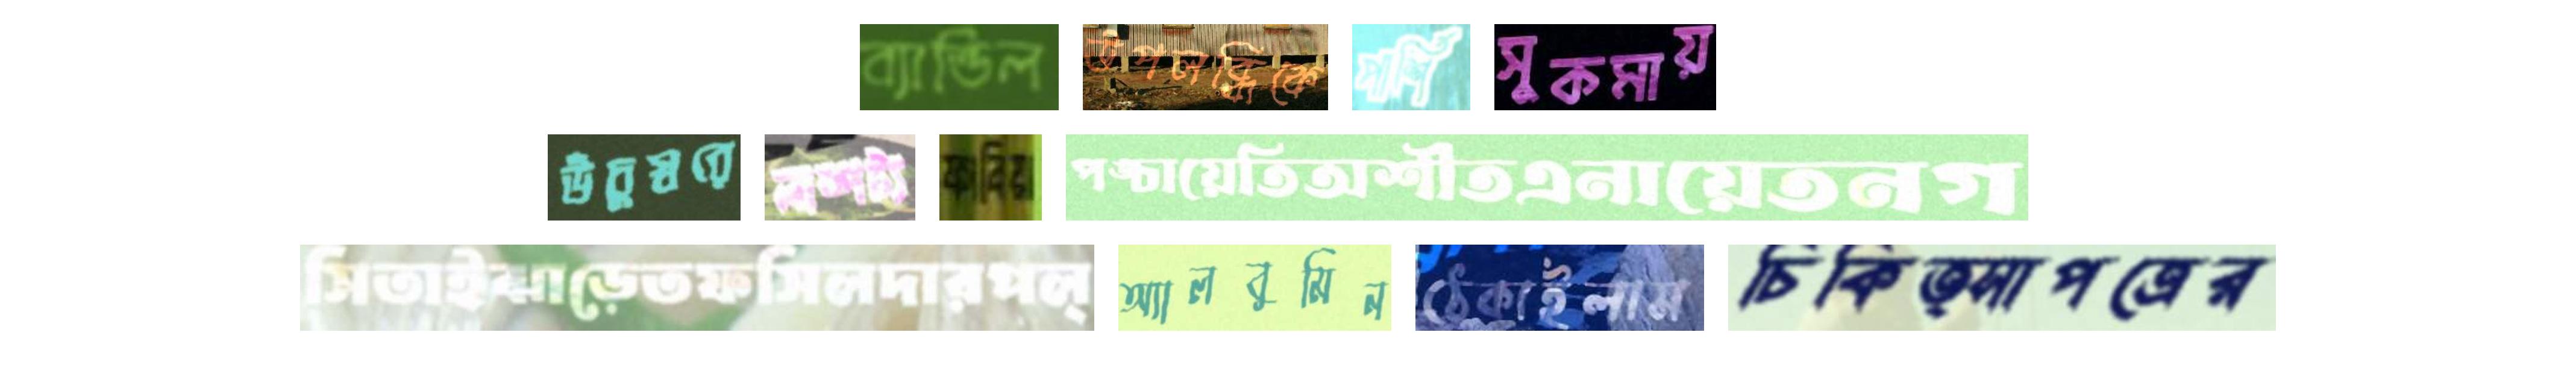
ব্যান্ডিল উপলব্ধিকে পার্শি সুকমায়
উঁচুস্বরে লাম্পট্য ফাবিয়া পঙ্চায়েতিঅশীতএনায়েতনগ
সিতাইঝাড়েতফসিলদারপল্ অ্যালবুমিন ঠেকাইলাম চিকিত্সাপত্রের